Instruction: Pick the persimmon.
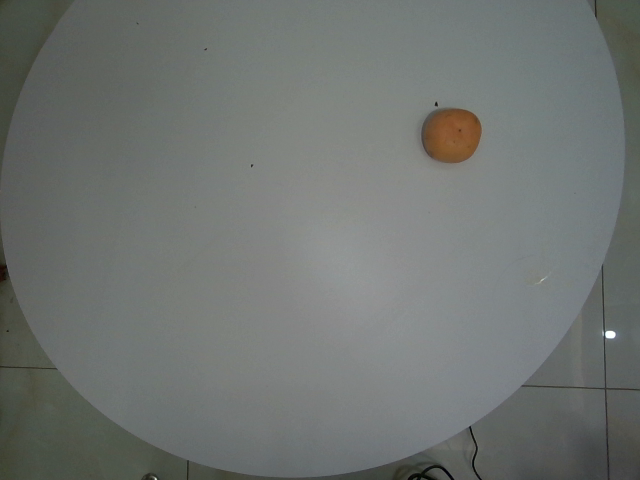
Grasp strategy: vertical